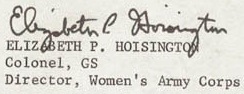
Signature of: elizabeth p hoisington